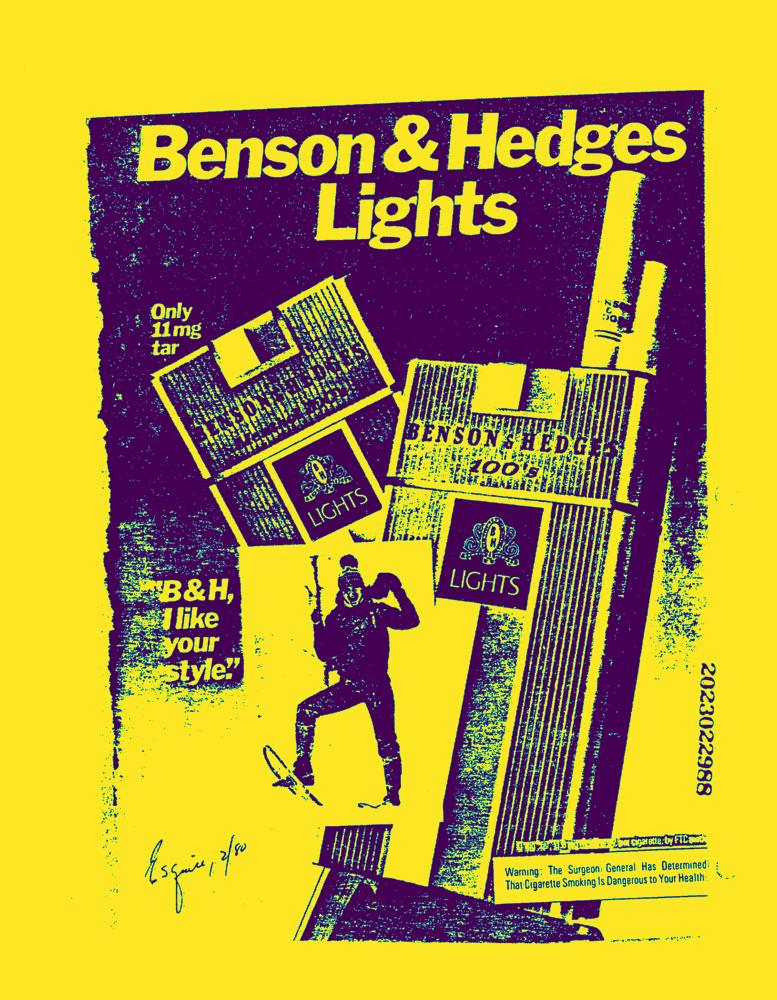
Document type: AD